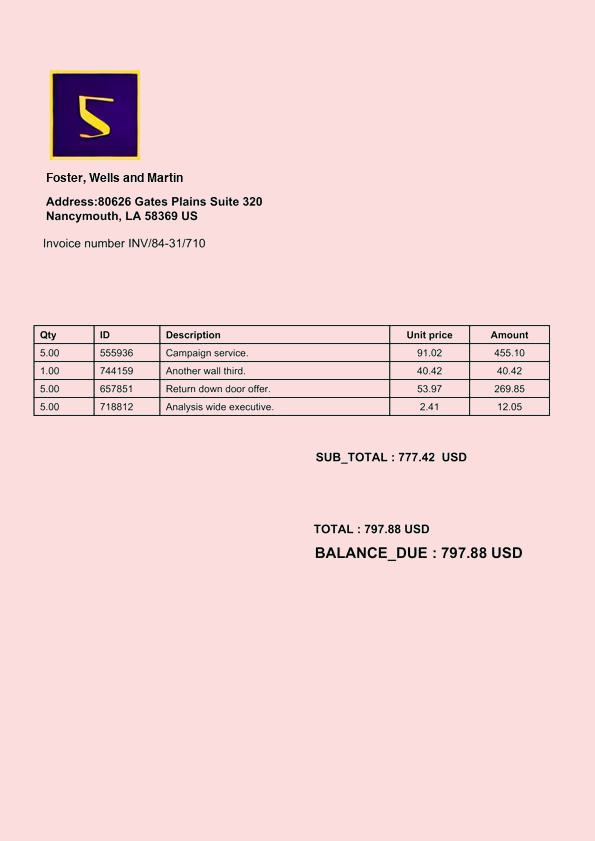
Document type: Invoice